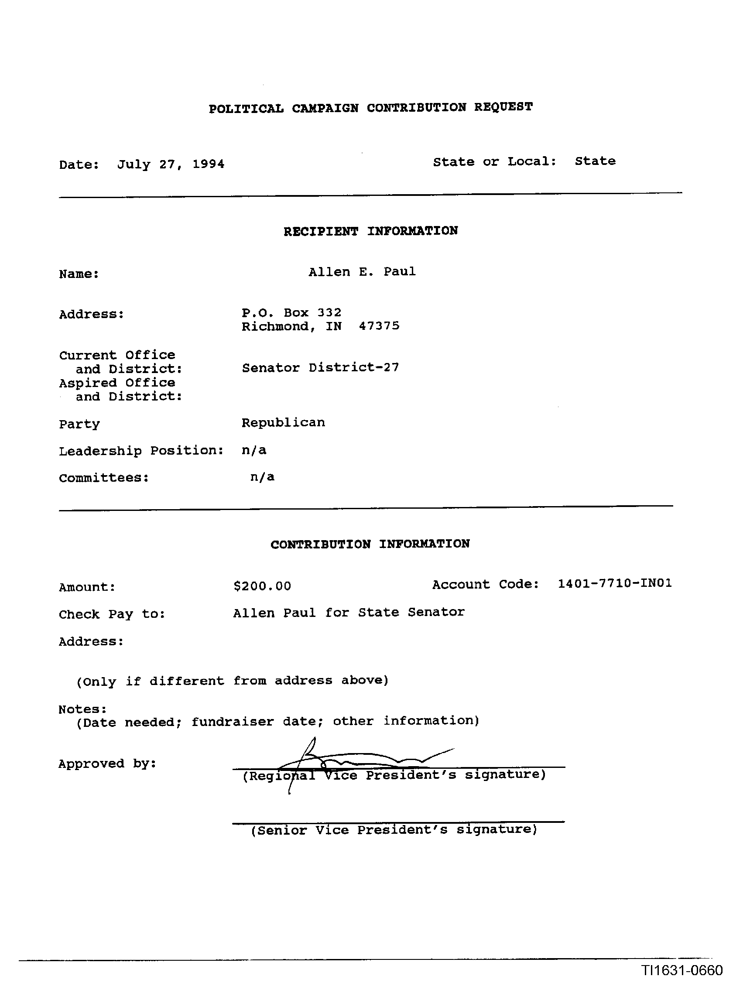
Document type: Invoice